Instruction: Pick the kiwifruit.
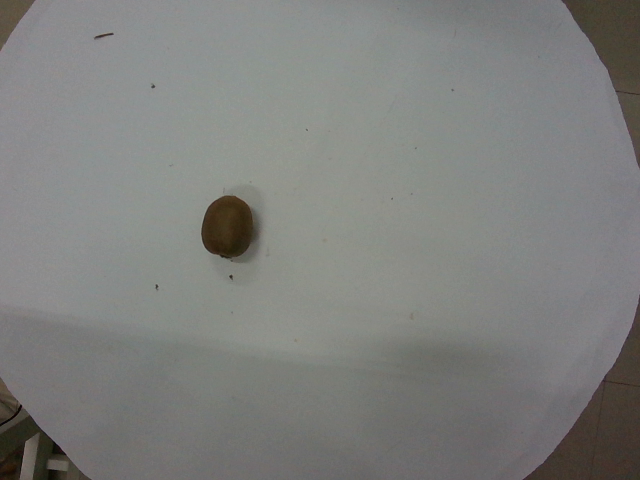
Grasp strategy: vertical